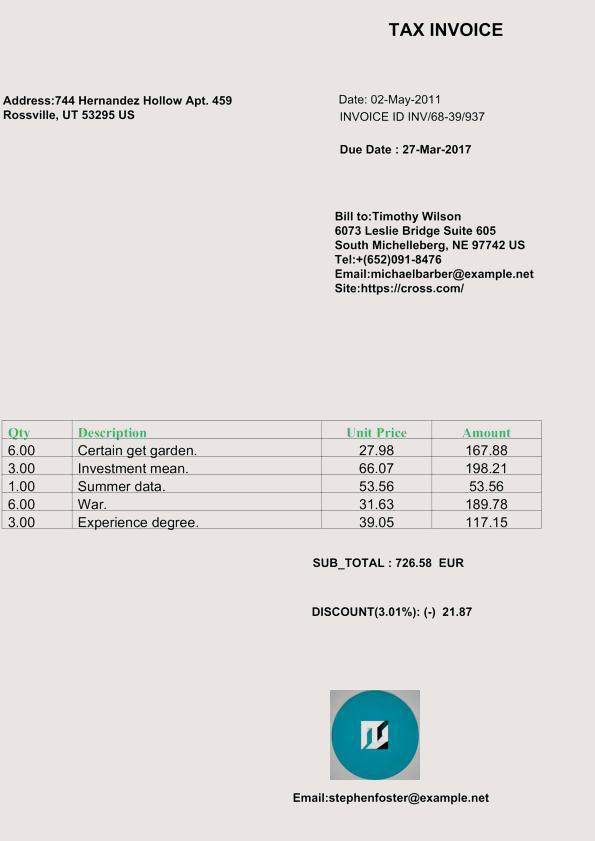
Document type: Invoice